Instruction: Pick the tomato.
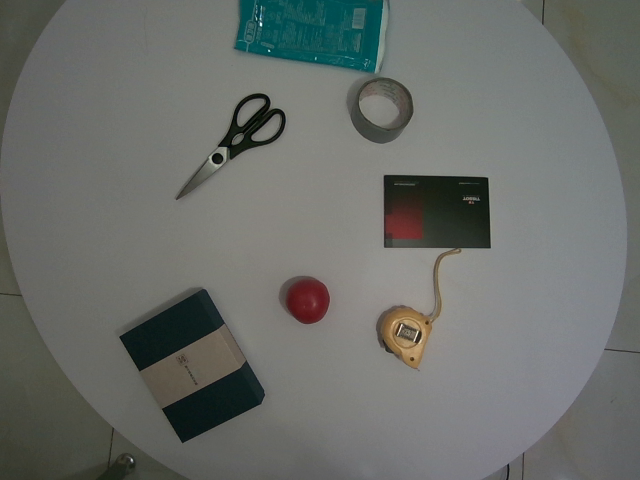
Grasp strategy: vertical